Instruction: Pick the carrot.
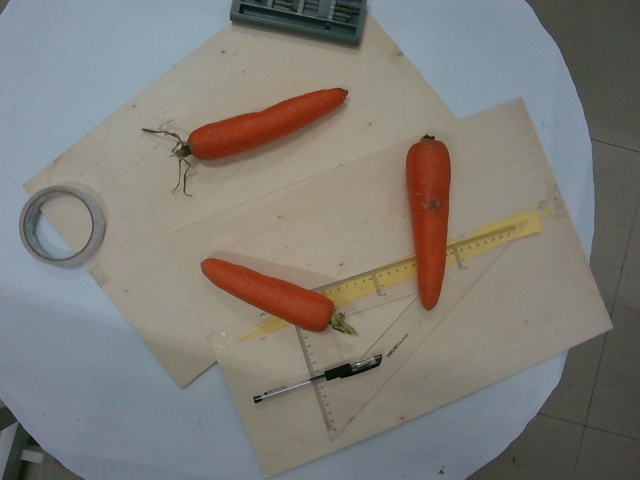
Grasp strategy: vertical